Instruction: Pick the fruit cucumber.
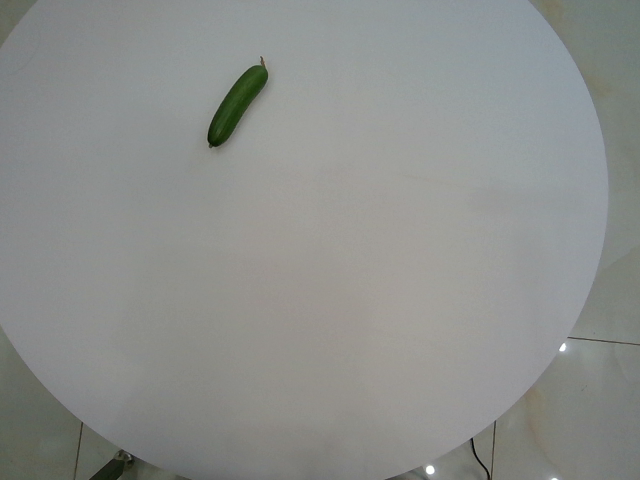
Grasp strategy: vertical